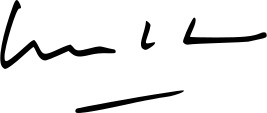
Signature of: marie claire carrère gée